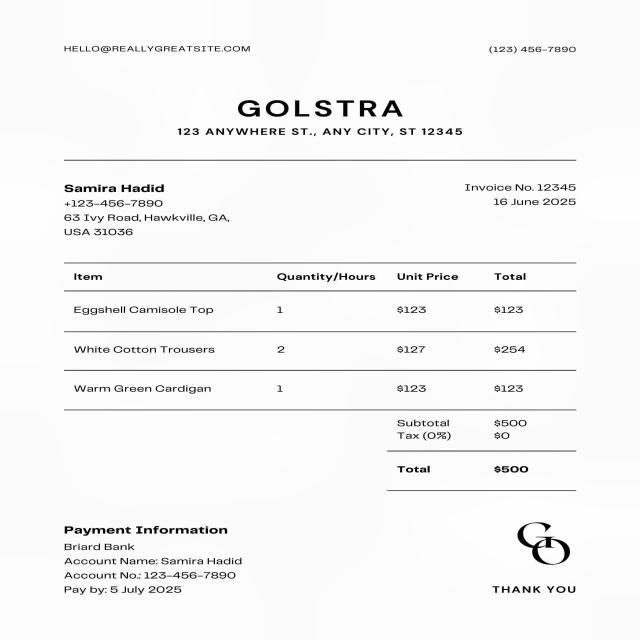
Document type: Invoice